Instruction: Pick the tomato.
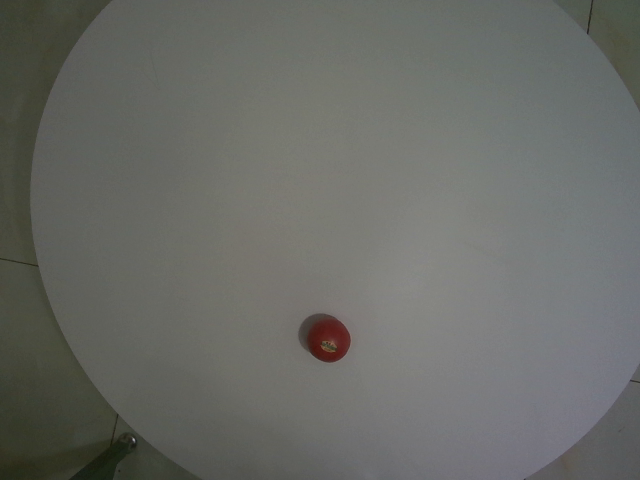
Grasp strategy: vertical